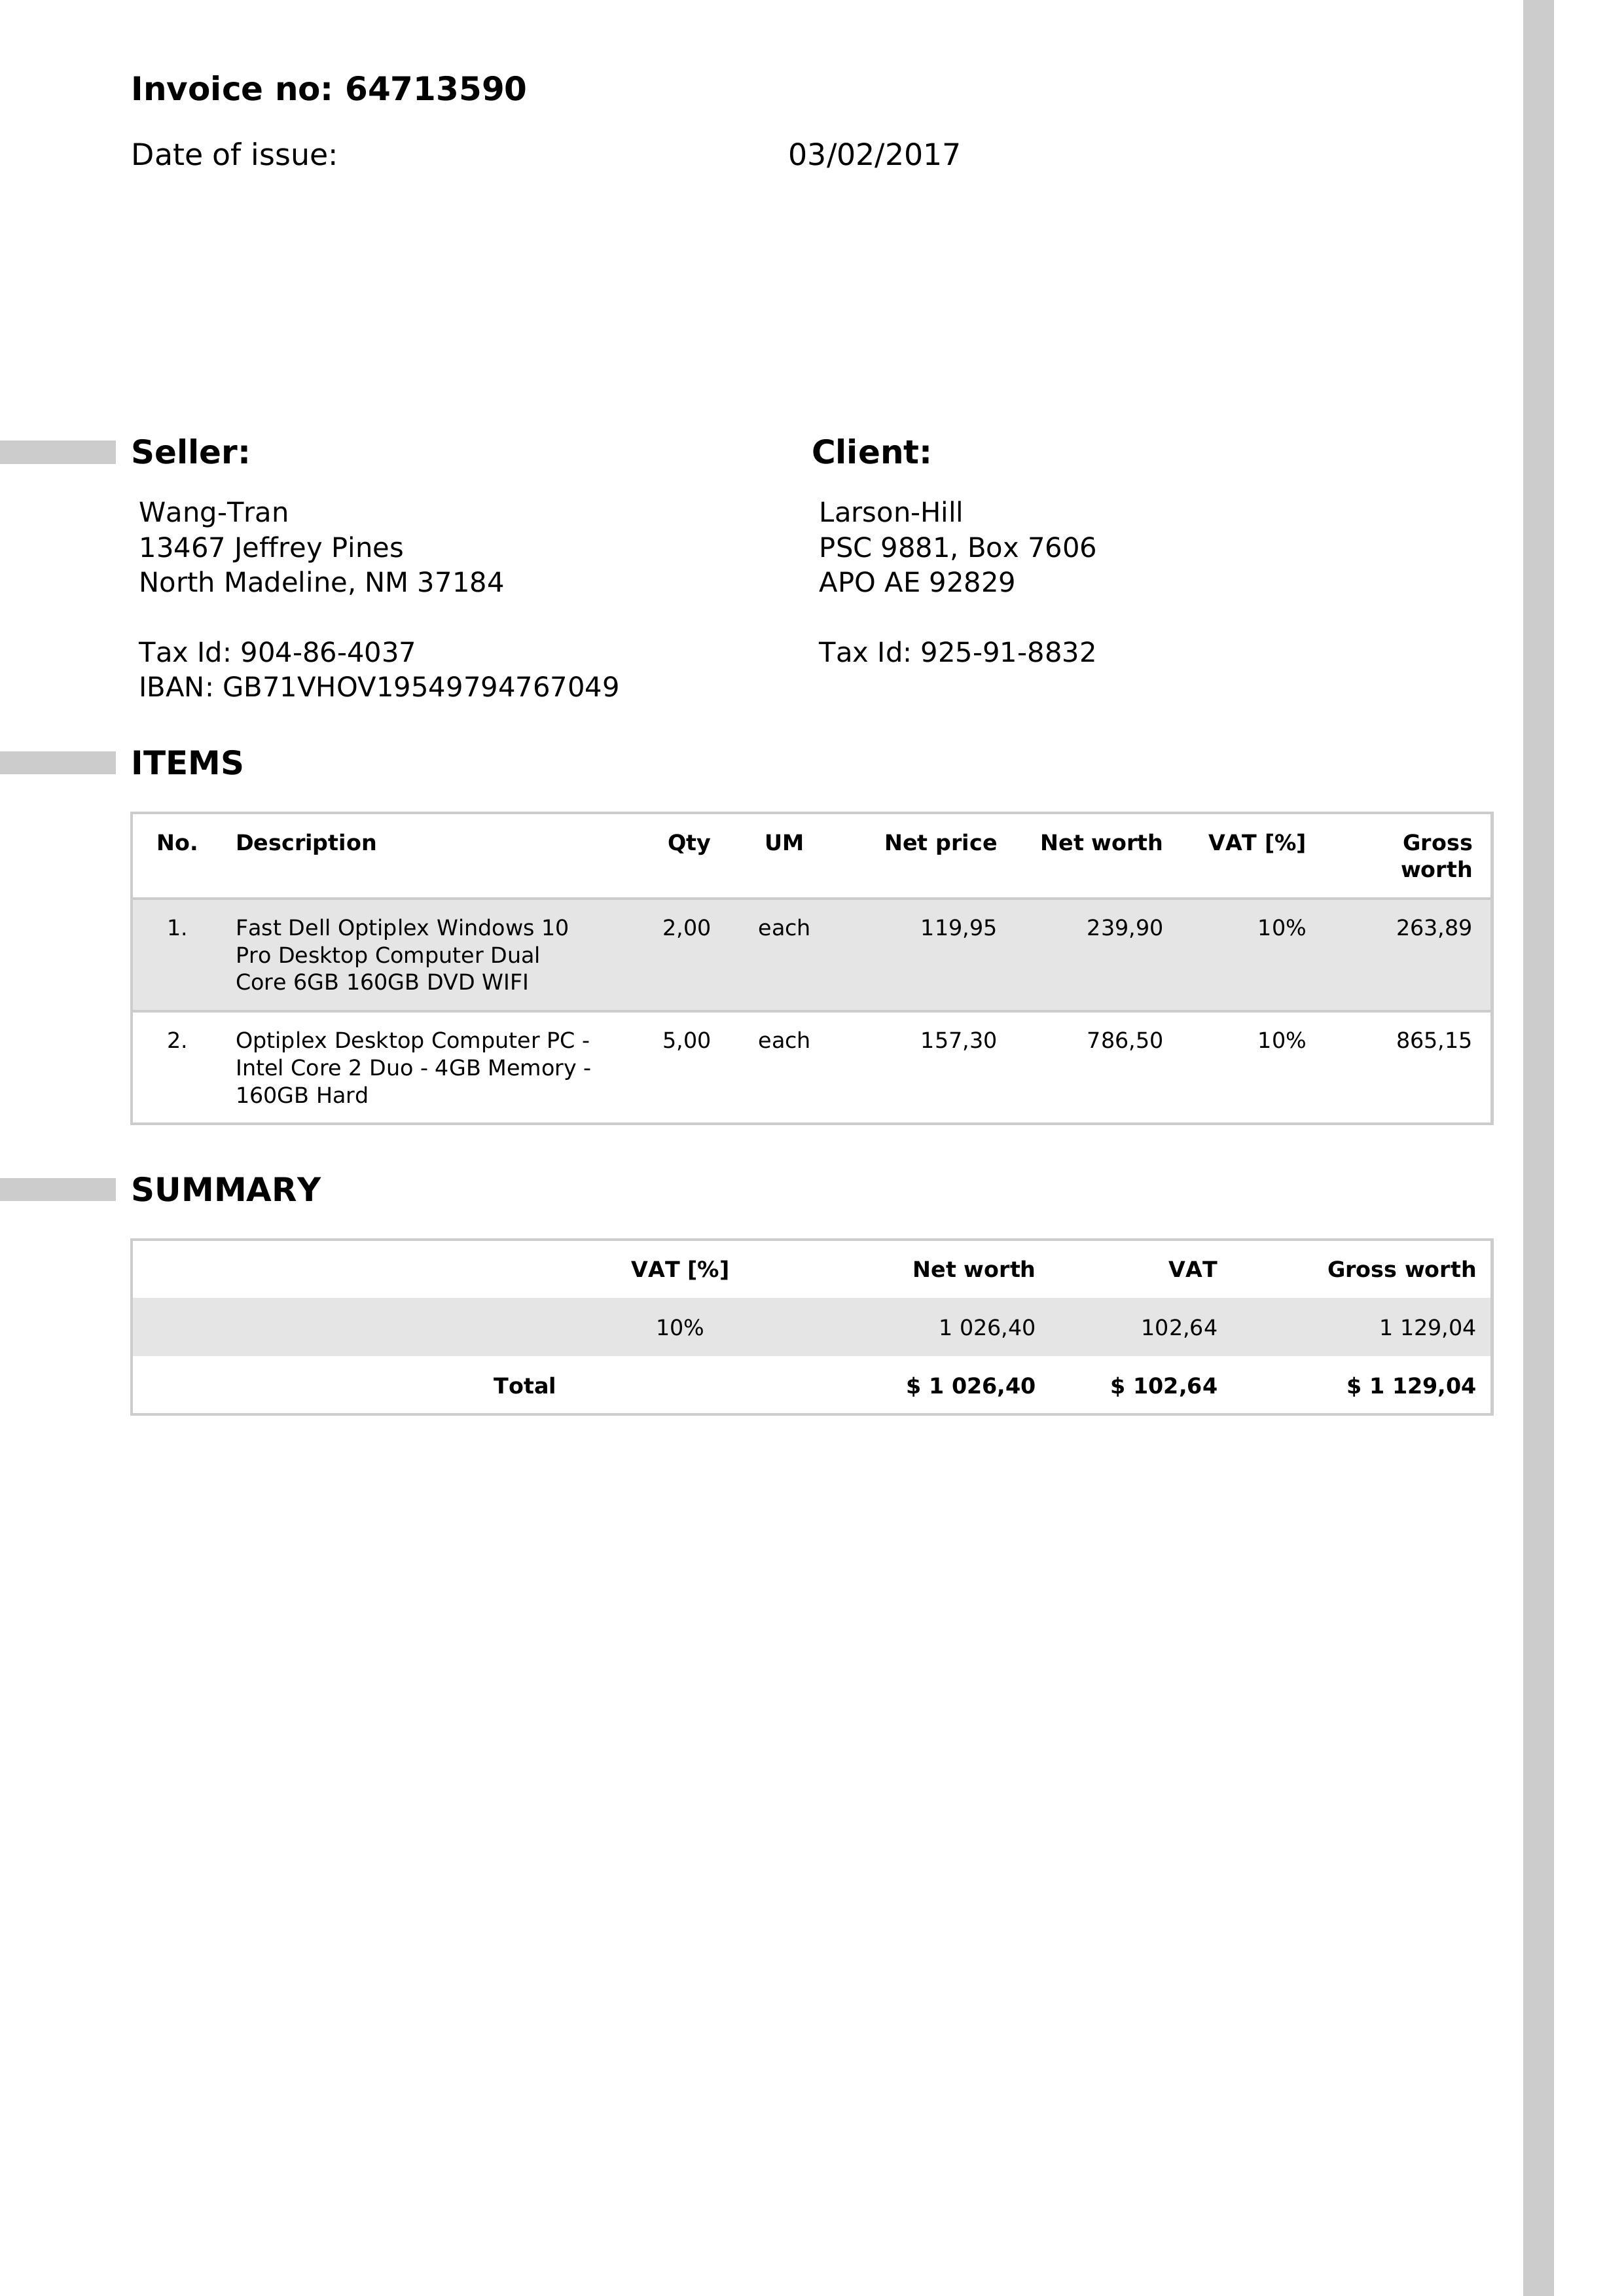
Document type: Invoice